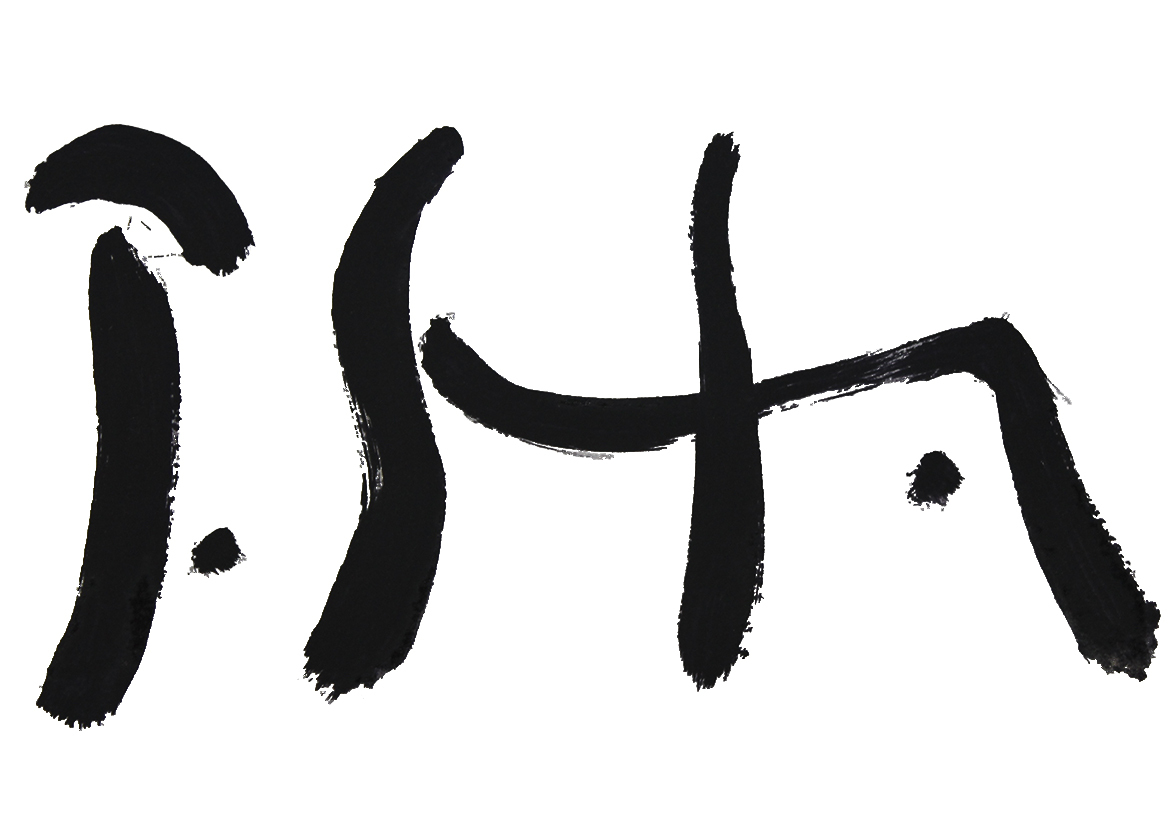
Signature of: josé sanfrancisco